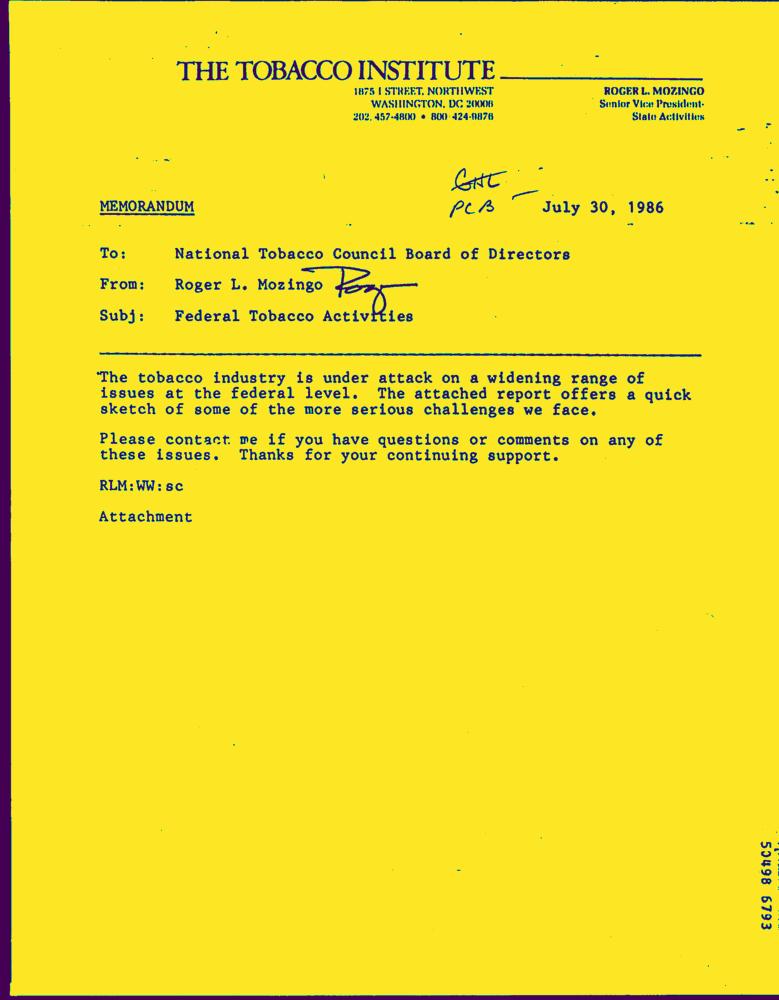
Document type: Letter-Doc